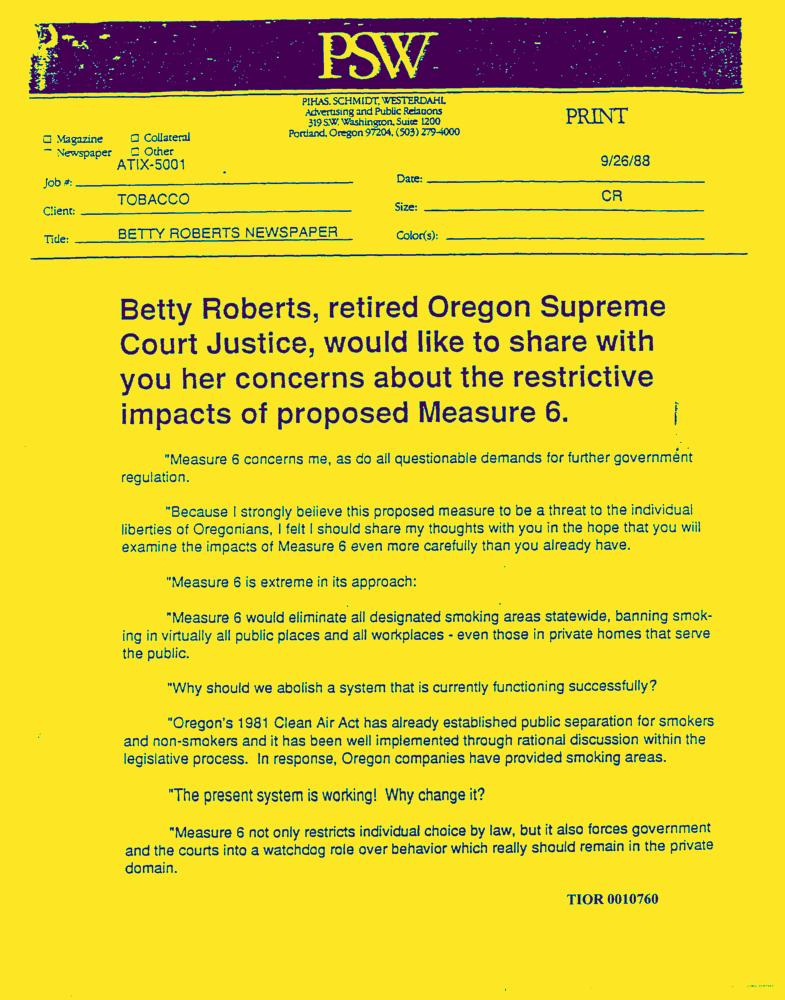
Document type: AD